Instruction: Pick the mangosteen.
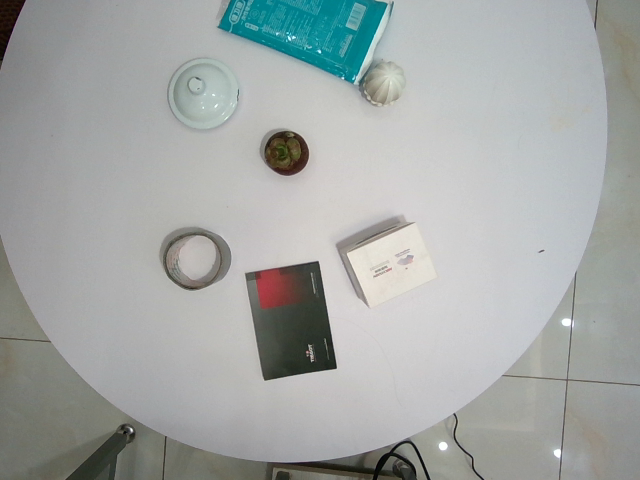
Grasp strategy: vertical